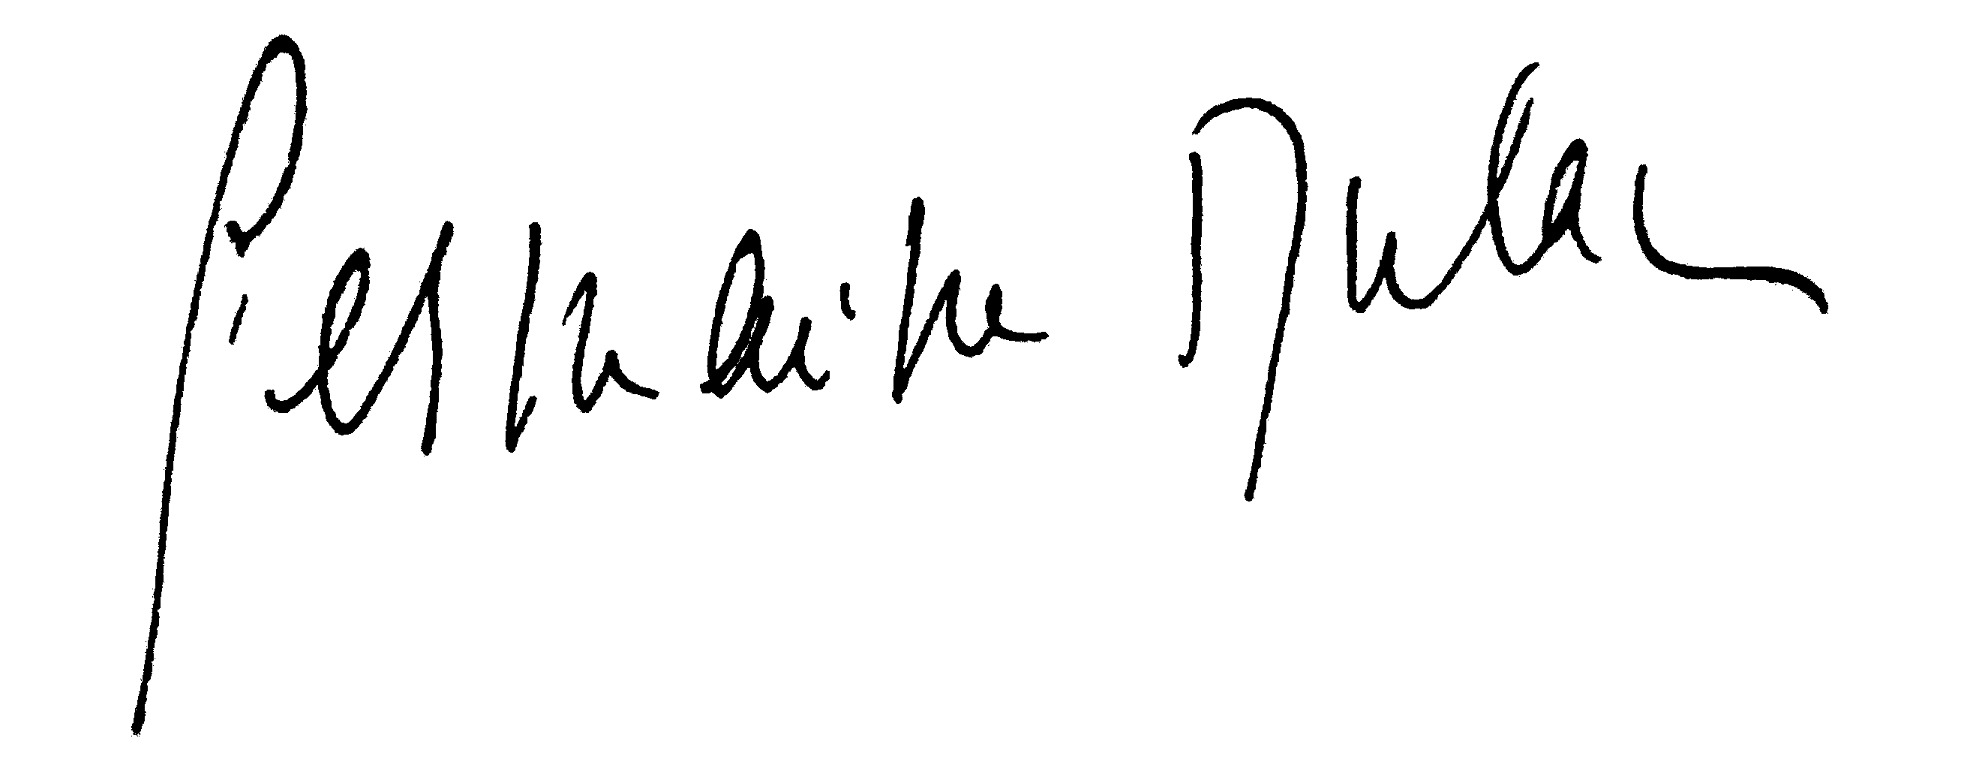
Signature of: germaine dulac